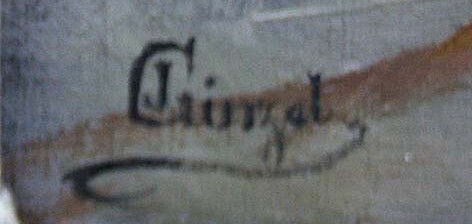
Signature of: jakob ginzel